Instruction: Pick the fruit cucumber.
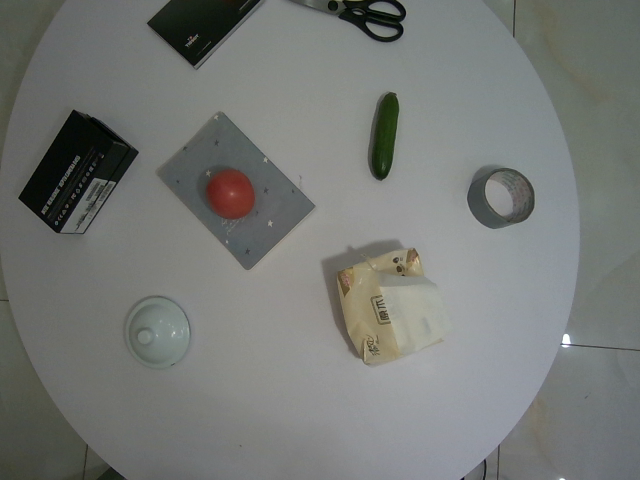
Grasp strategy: vertical